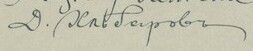
Signature of: dimitar hlebarov